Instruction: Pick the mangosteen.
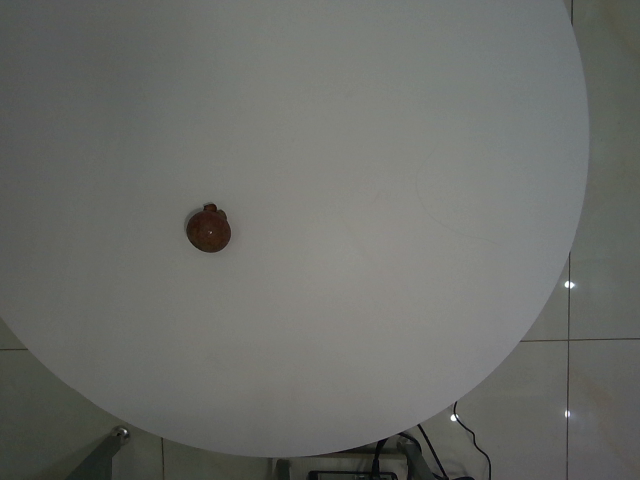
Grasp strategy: vertical